Question: What is the name of the tenant mentioned in the document?
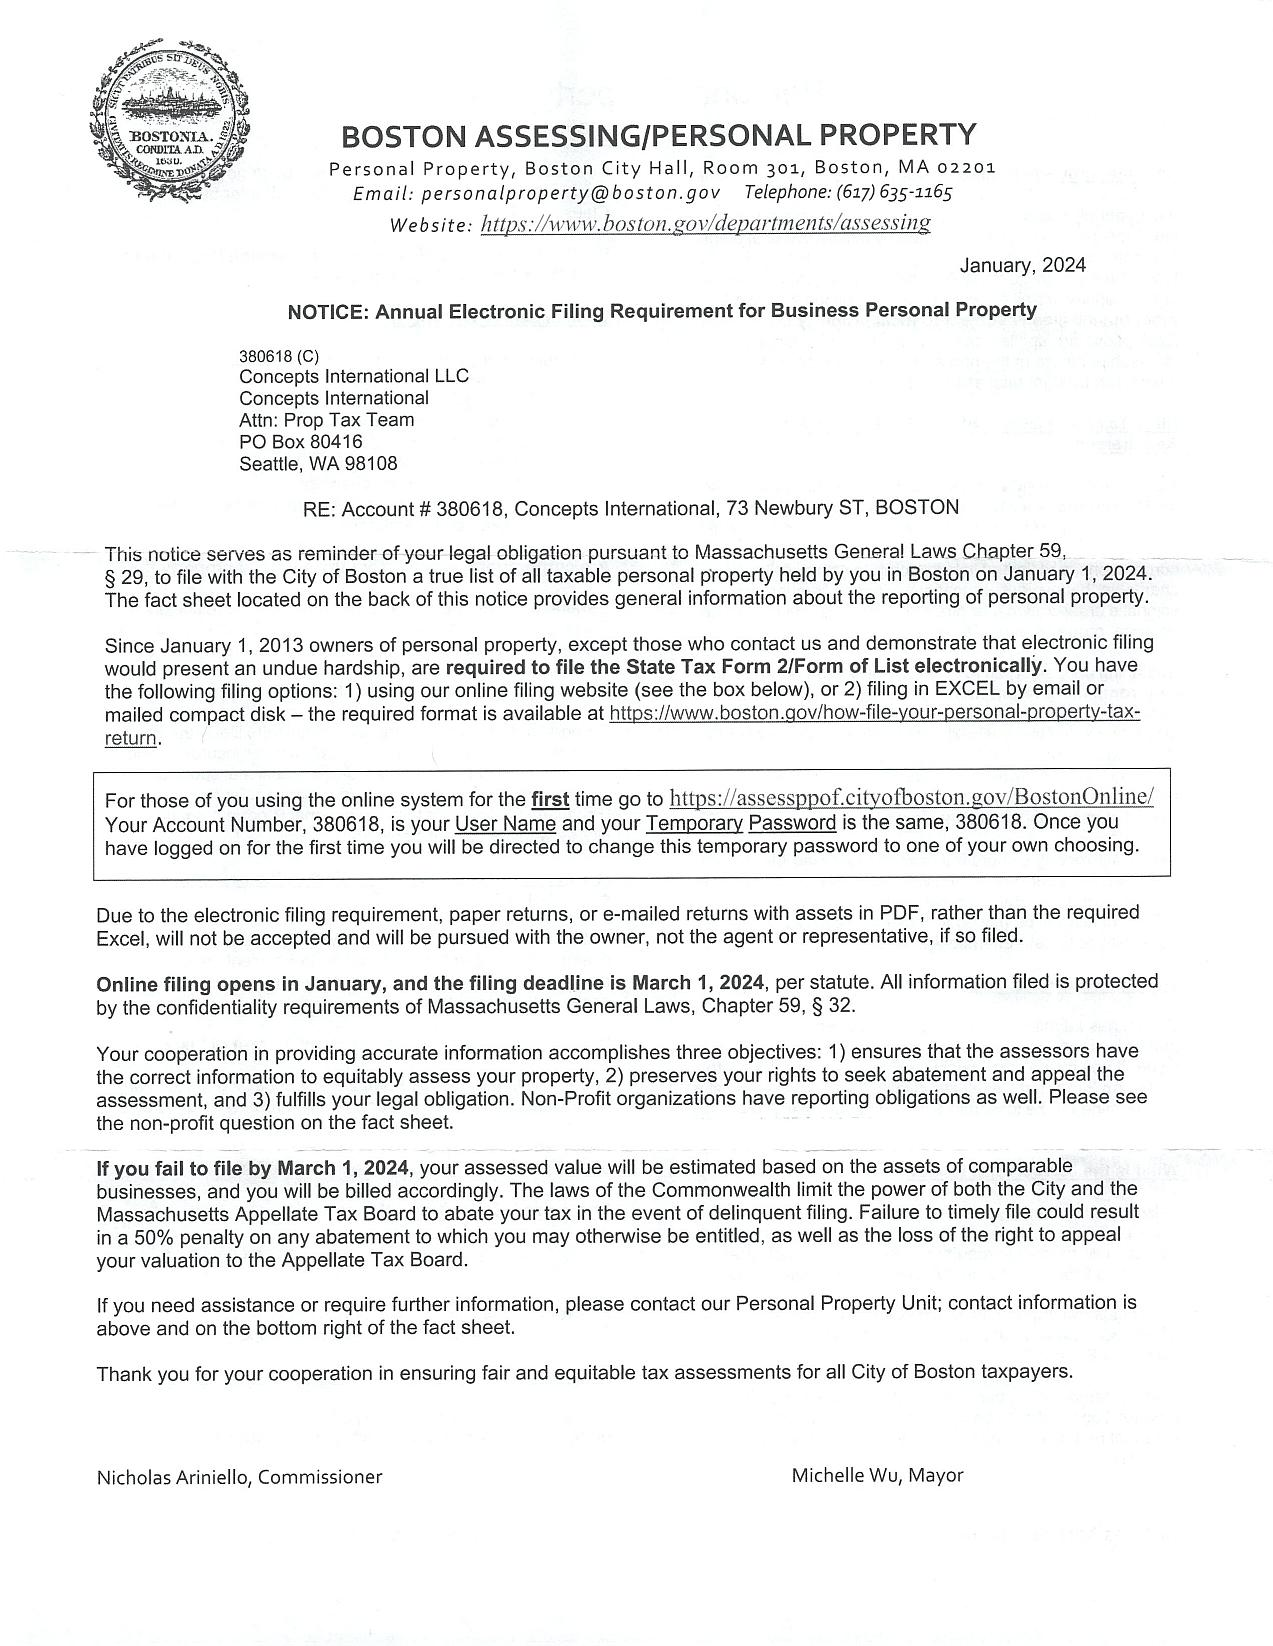
Answer: "Concepts International LLC"